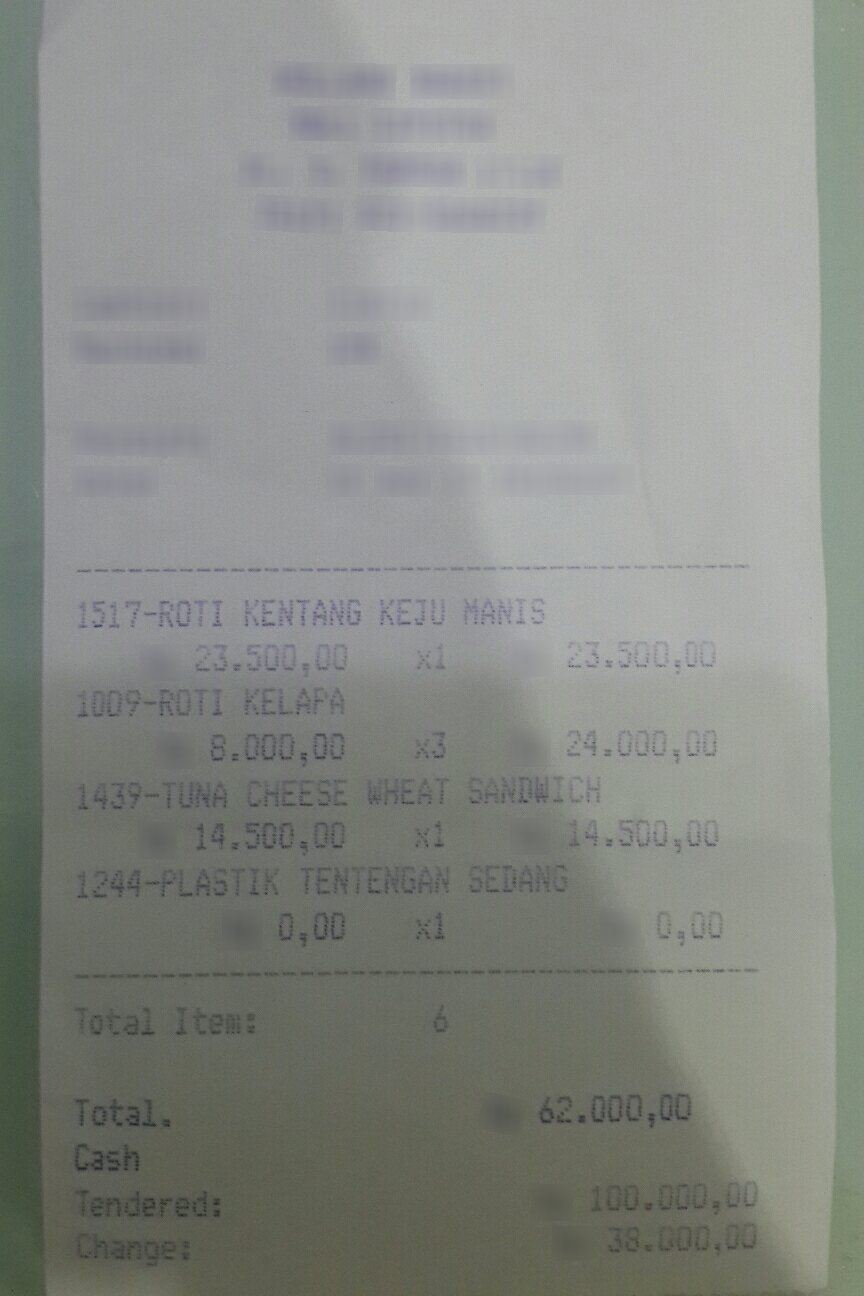
Number of items: 4
Total: 62.000,00
OCR text regions:
text: Total.
text: 62.000,00
text: Cash
text: Tendered:
text: 100.000,00
text: Change:
text: 38.000,00
text: Total
text: Item:
text: 6
text: 1517-ROTI
text: KENTANG
text: KEJU
text: MANIS
text: 23.500,00
text: x1
text: 23.500,00
text: 1009-ROTI
text: KELAPA
text: 8.000,00
text: x3
text: 24.000,00
text: 1439-TUNA
text: CHEESE
text: WHEAT
text: SANDWICH
text: 14.500,00
text: x1
text: 14.500,00
text: 1244-PLASTIK
text: TENTENGAN
text: SEDANG
text: 0,00
text: x1
text: 0,00